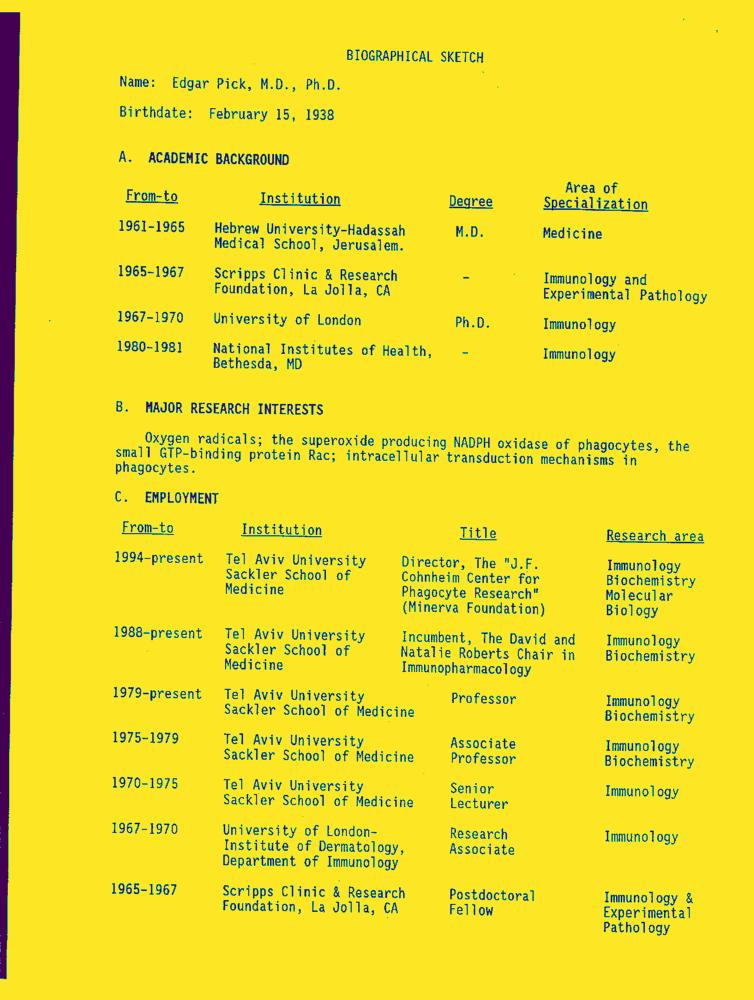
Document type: Resume-Doc